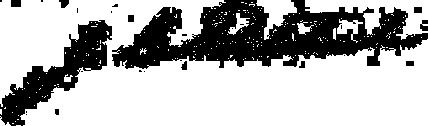
Signature of: jeter connelly pritchard